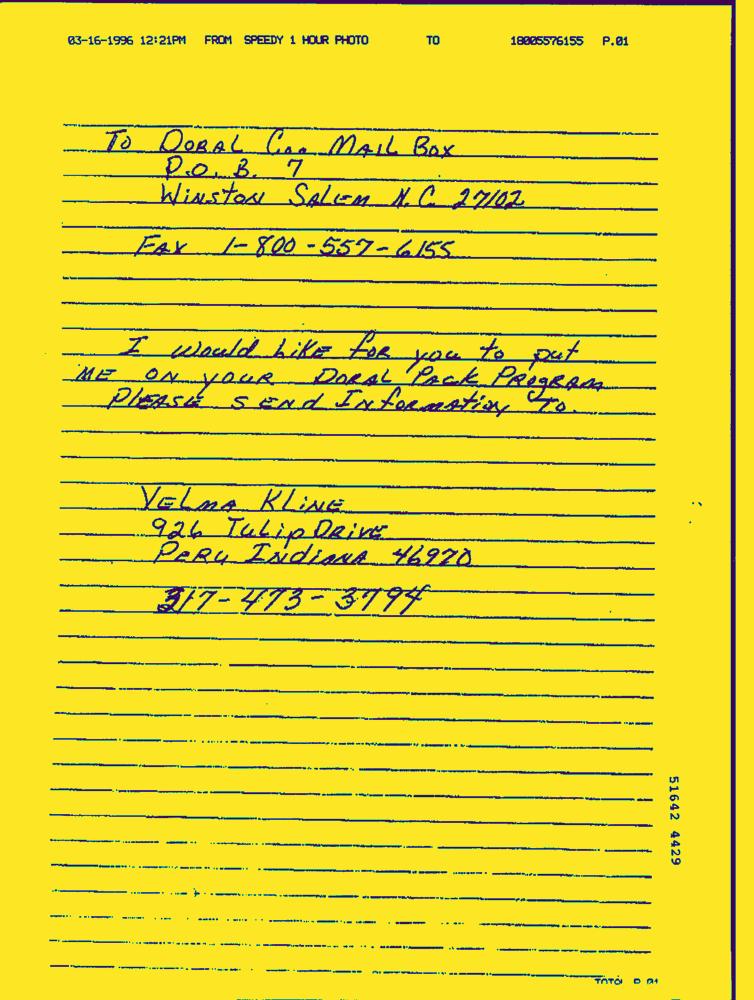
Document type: Hand-Written